Question: In what way does the history help explain the case?
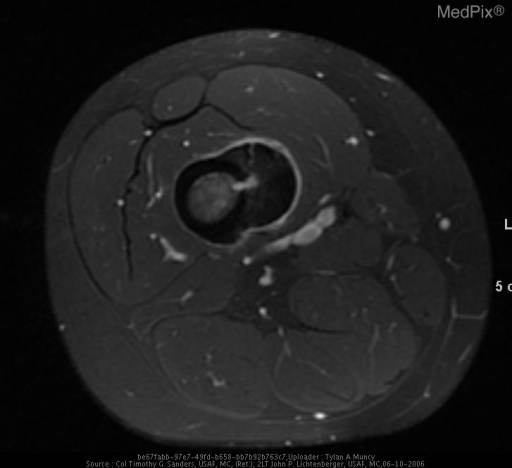
Answer: The patient's history of 29-year-old man with 3 year history of gradually worsening right medial thigh pain, eventually requiring the use of crutches for ambulation.  Pain was worse at night, but never woke him from sleep.  NSAIDs provided temporary relief of symptoms. is key in understanding the case.